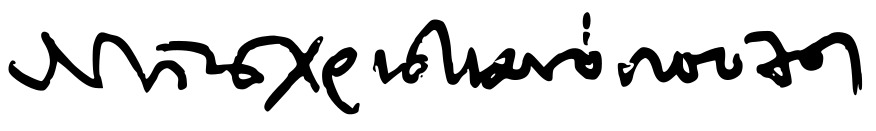
Signature of: ntinos christianopoulos